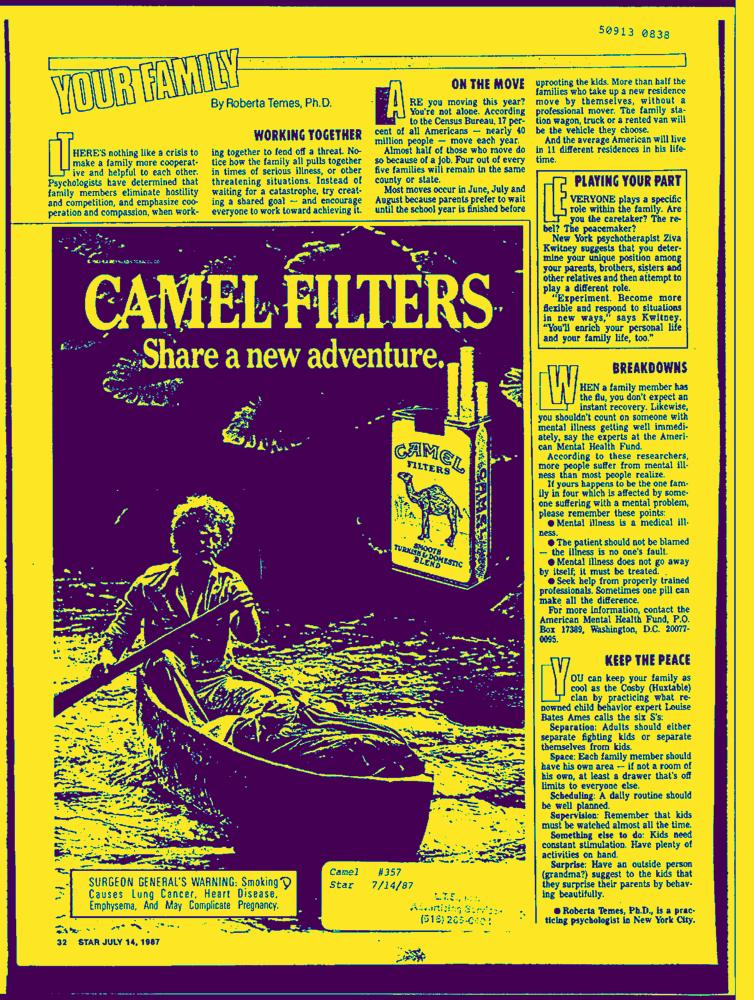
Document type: AD